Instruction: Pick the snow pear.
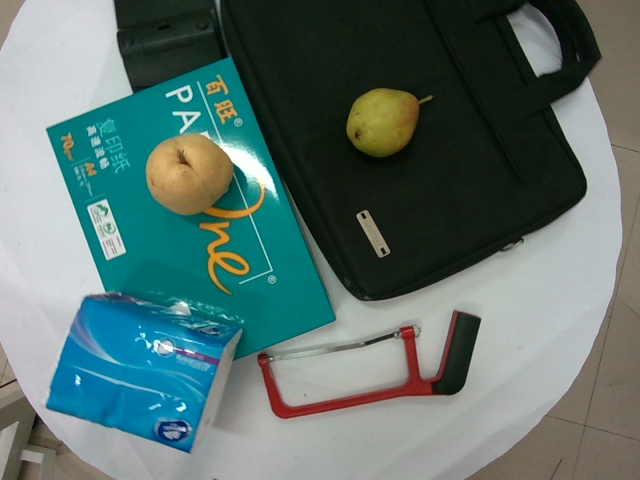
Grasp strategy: vertical